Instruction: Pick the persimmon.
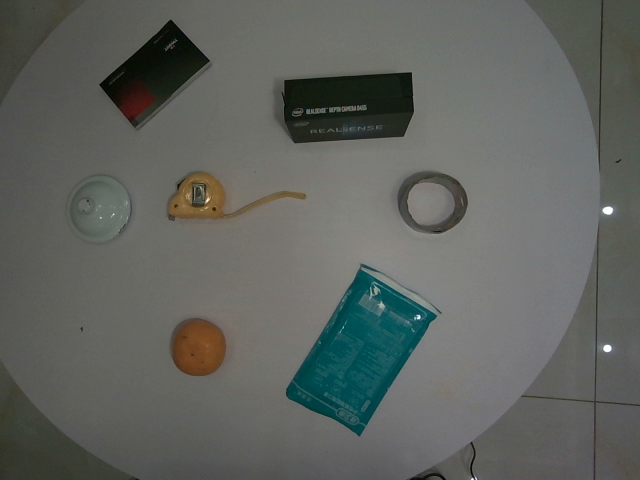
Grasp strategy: vertical